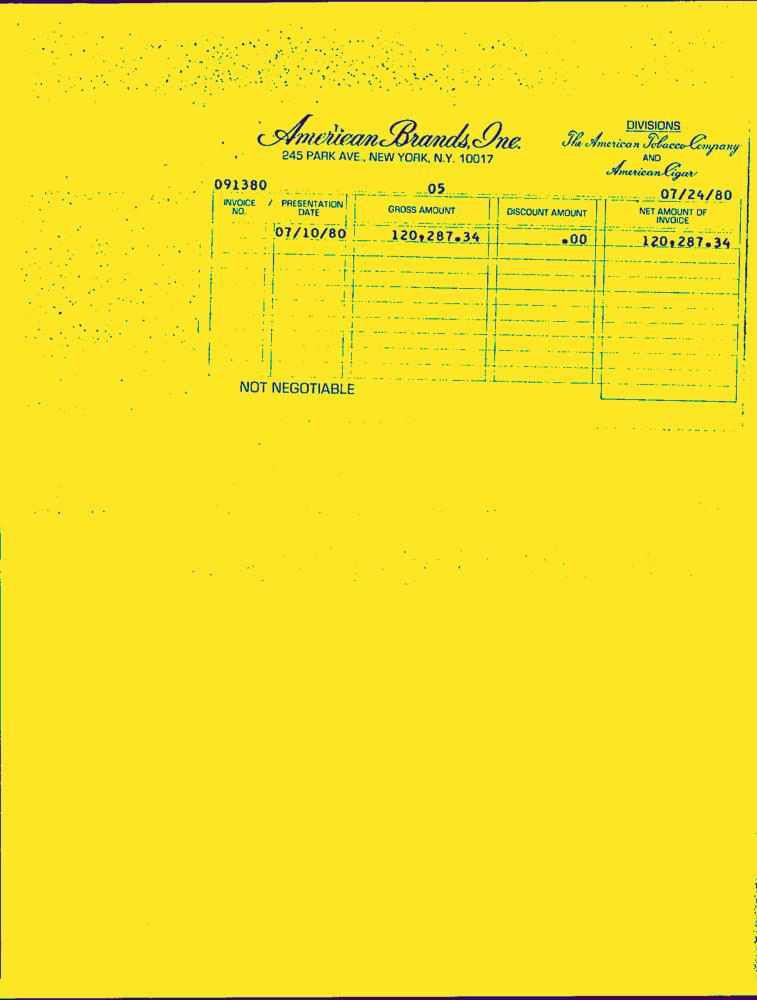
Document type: Invoice-Doc